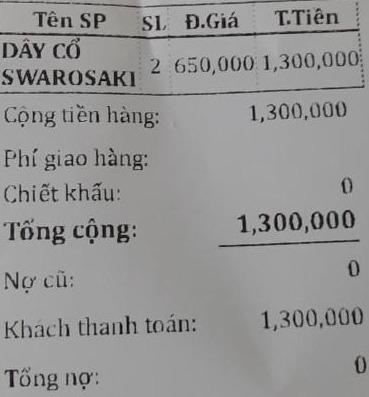
<table>
<tr>
<th>Tên SP</th>
<th>SL</th>
<th>Đ.Giá</th>
<th>T.Tiên</th>
</tr>
<tr>
<td>DÂY CỔ SWAROSAKI</td>
<td>2</td>
<td>650,000</td>
<td>1,300,000</td>
</tr>
</table>

Cộng tiền hàng: 1,300,000
Phí giao hàng:
Chiết khấu: 0
Tổng cộng: 1,300,000

Nợ cũ: 0
Khách thanh toán: 1,300,000
Tổng nợ: 0